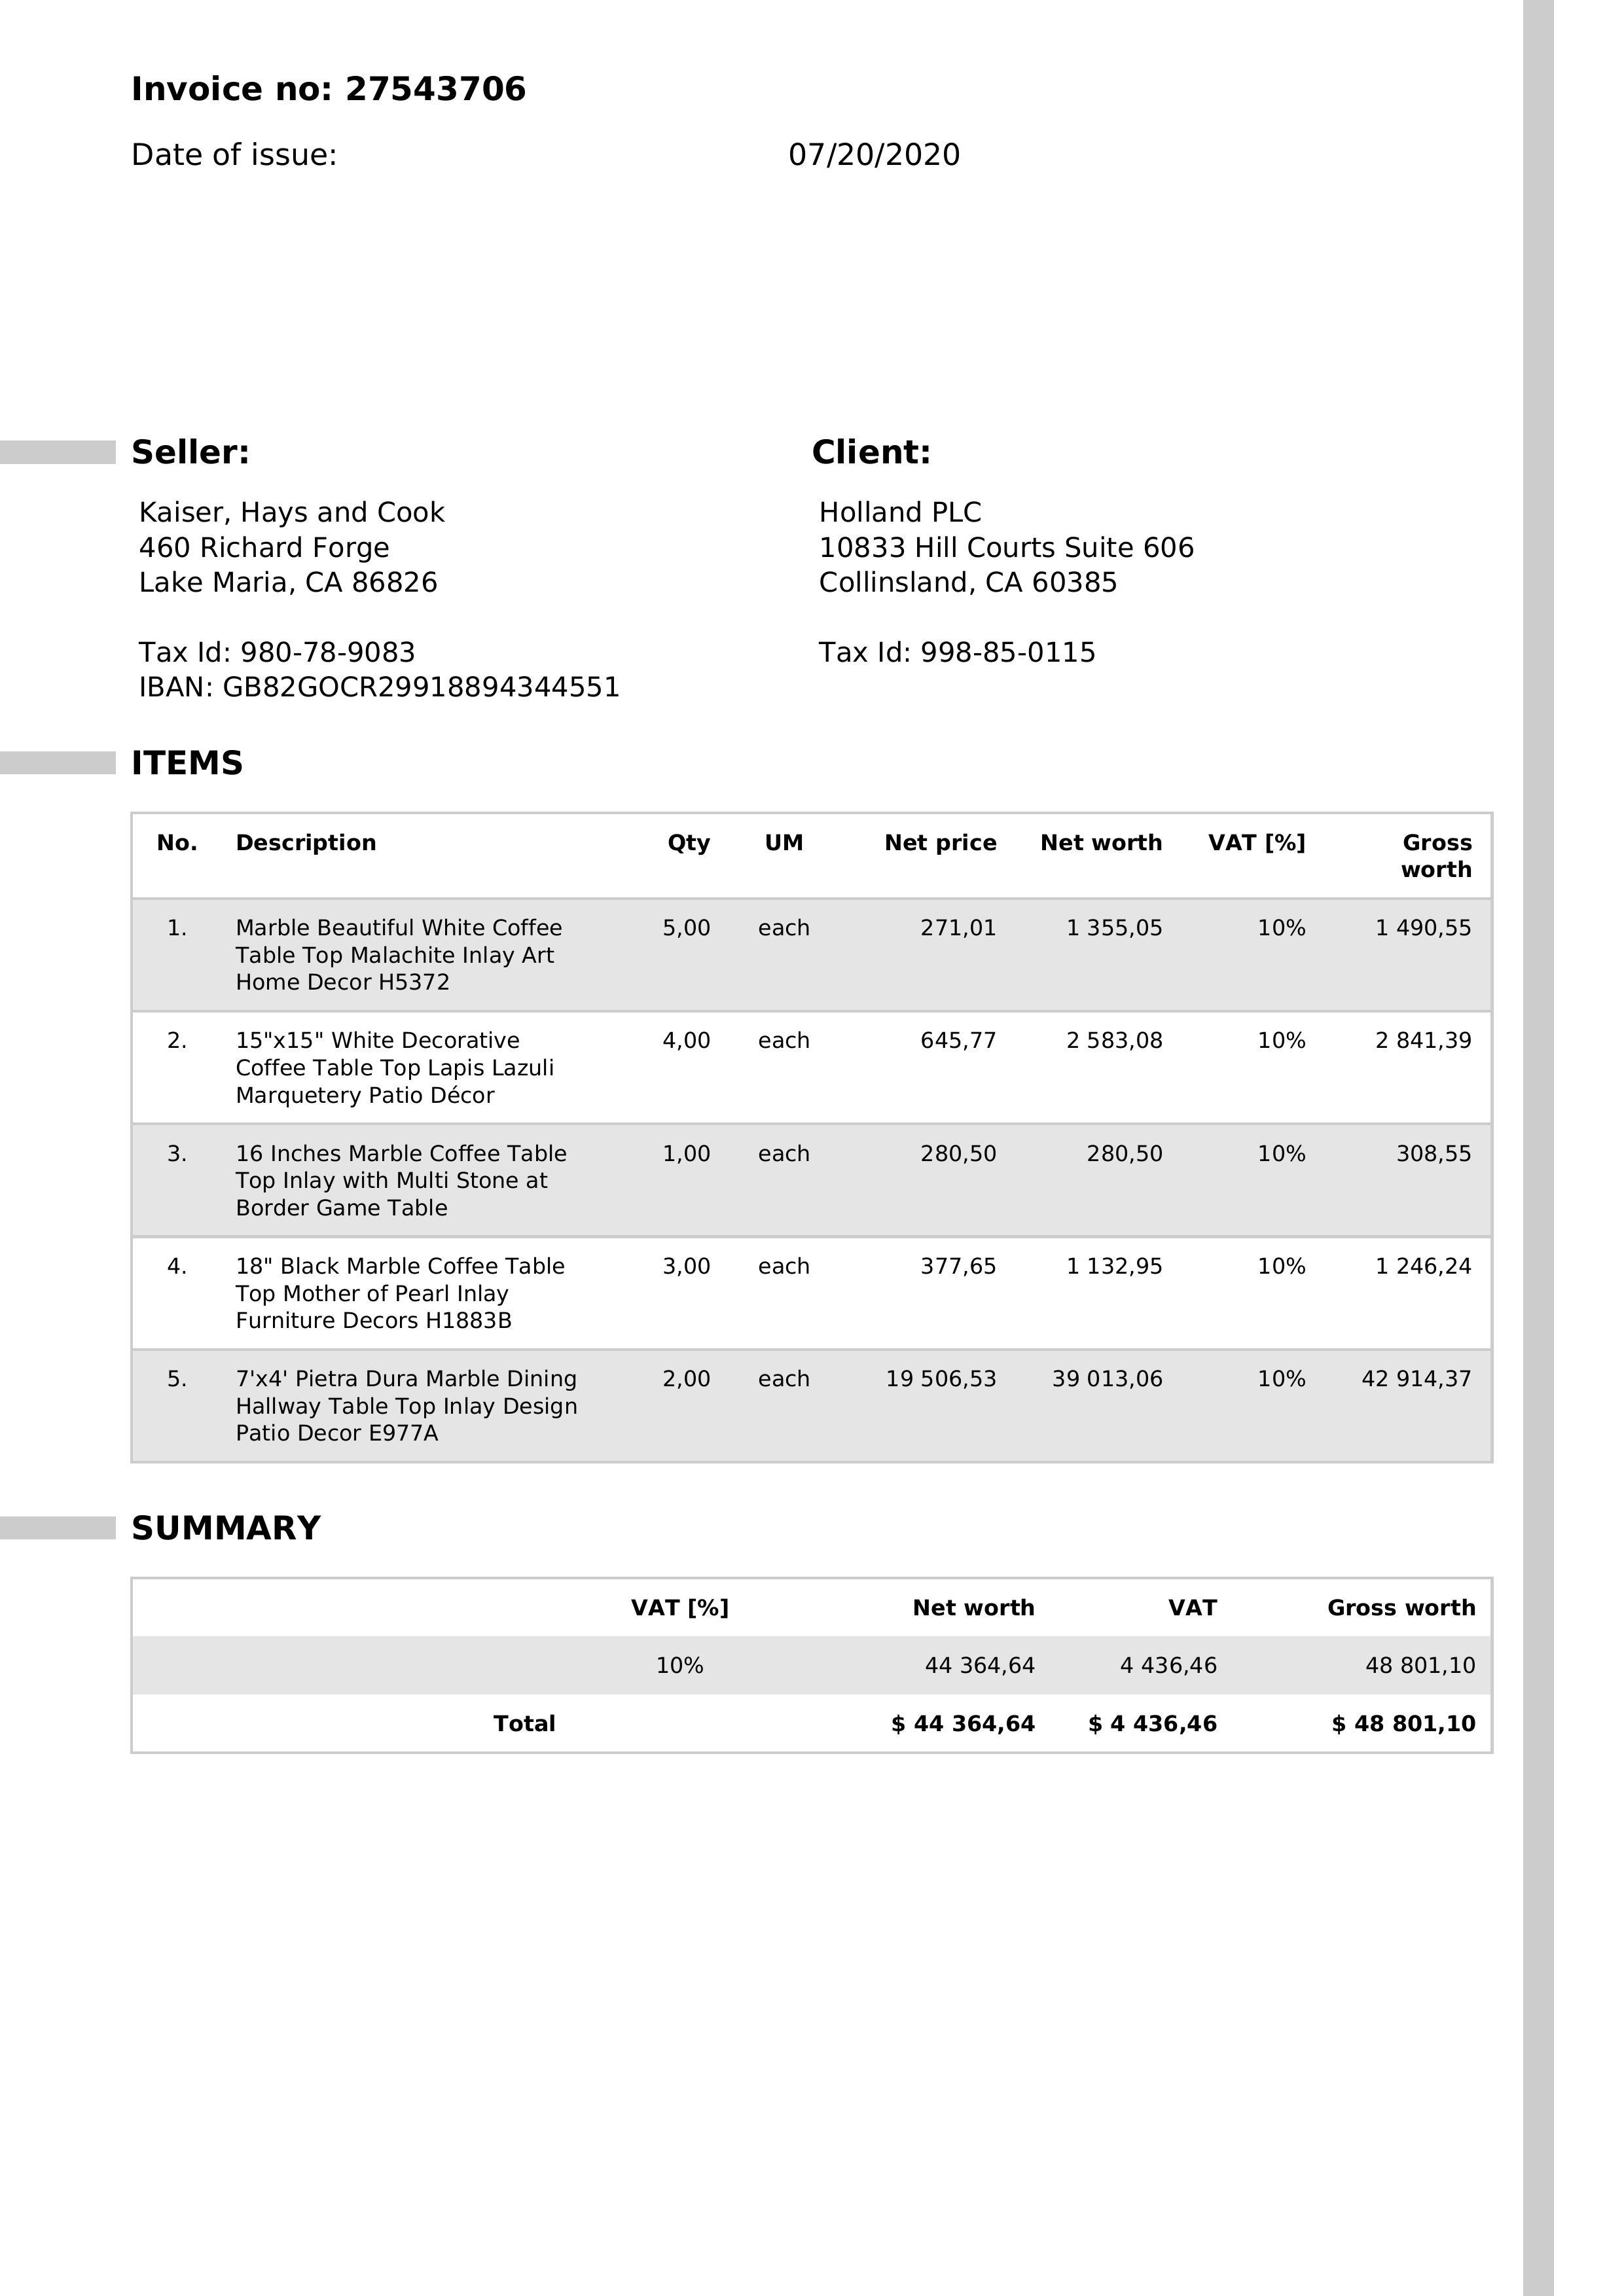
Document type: Invoice